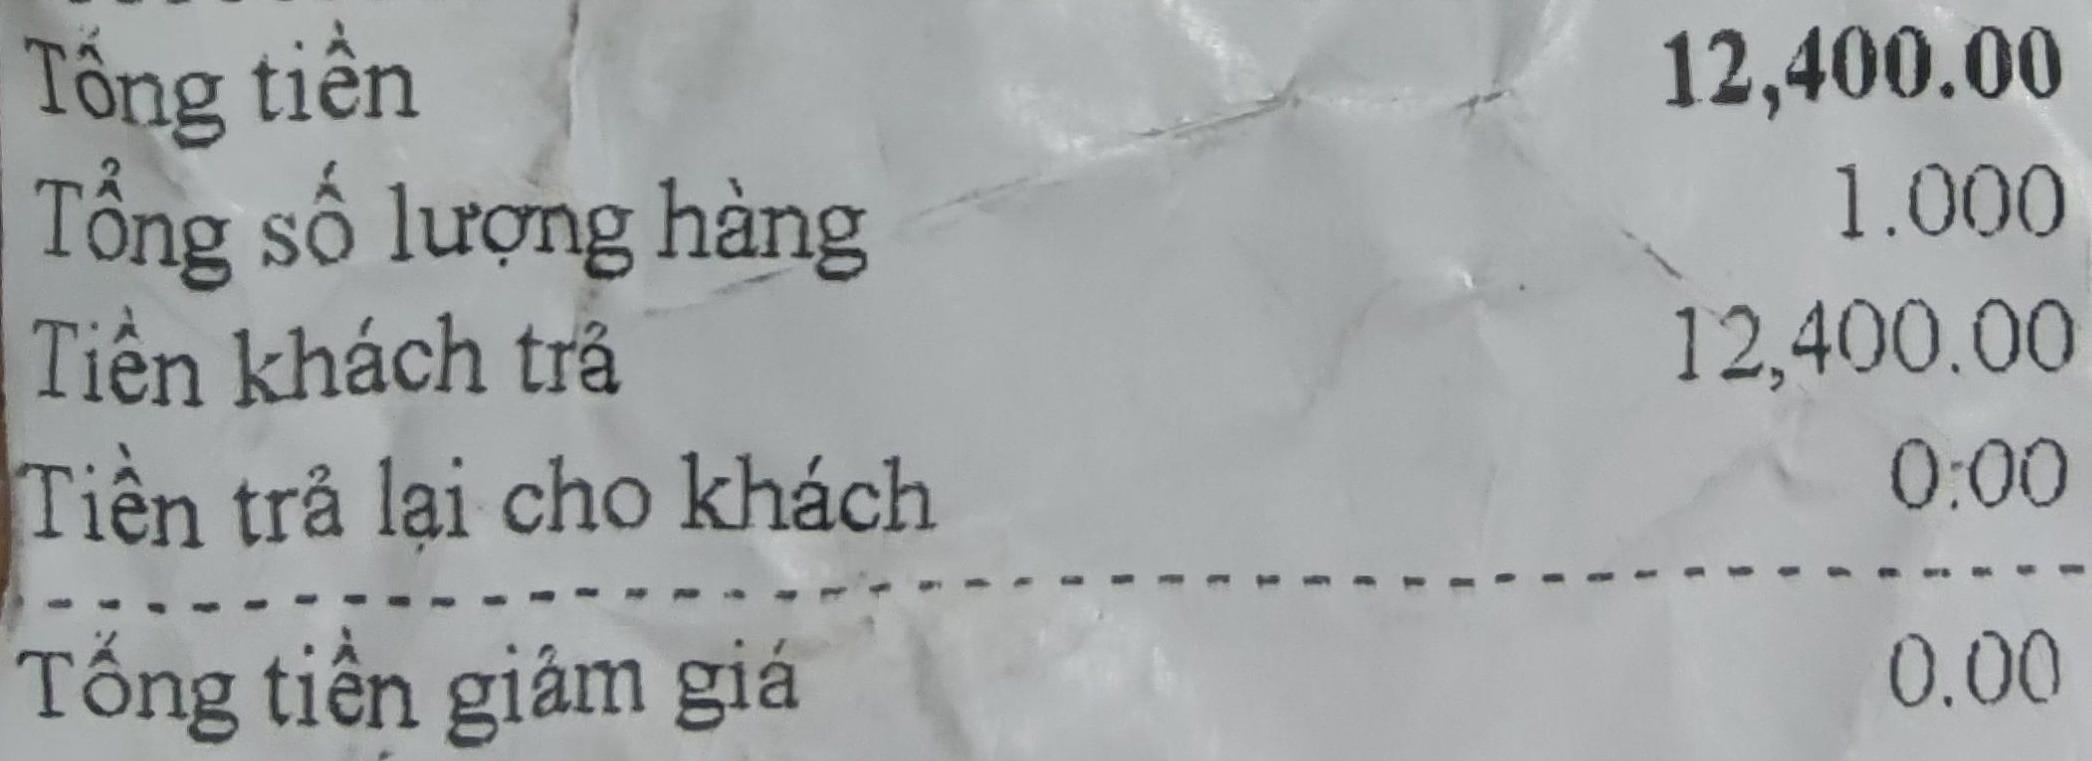
Tổng tiền 12,400.00
Tổng số lượng hàng 1.000
Tiền khách trả 12,400.00
Tiền trả lại cho khách 0:00

Tổng tiền giảm giá 0.00